Question: What jurisdiction, city, or county is the document associated with?
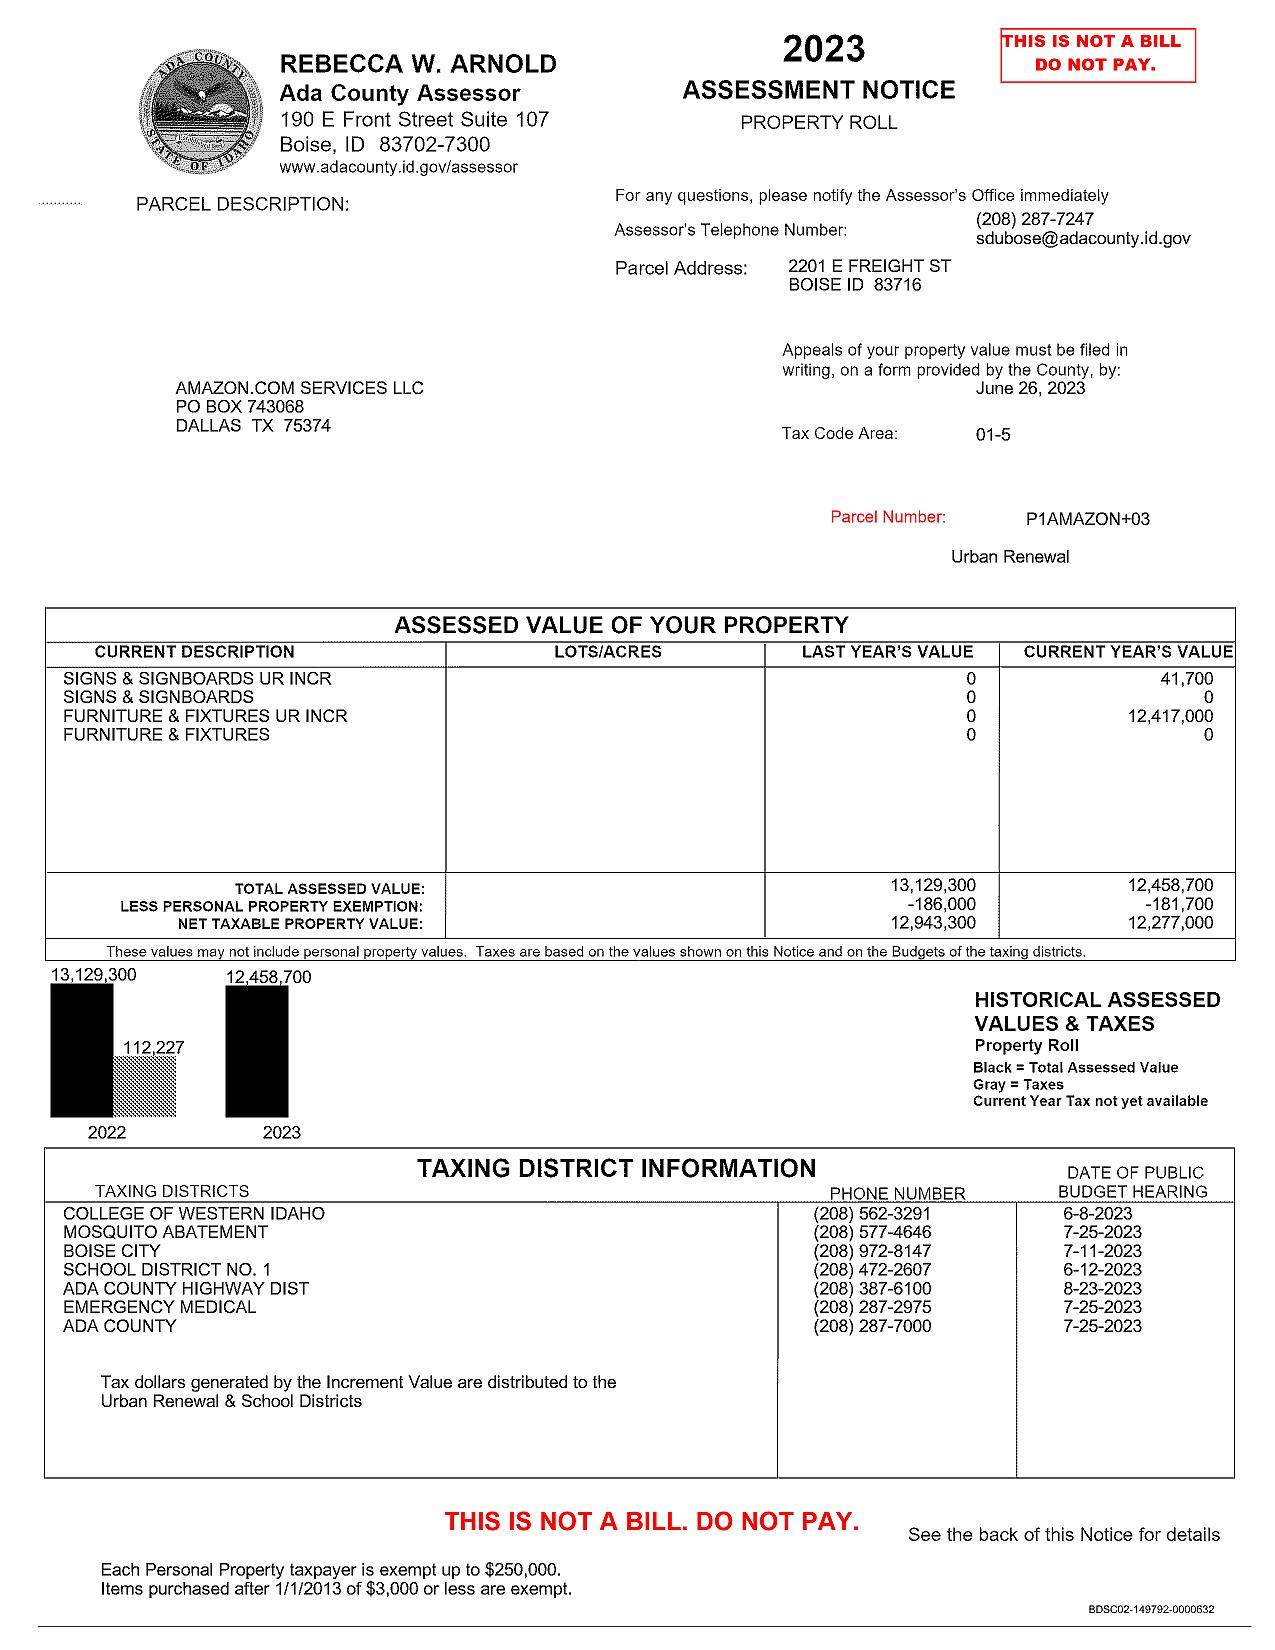
Answer: "Ada County"